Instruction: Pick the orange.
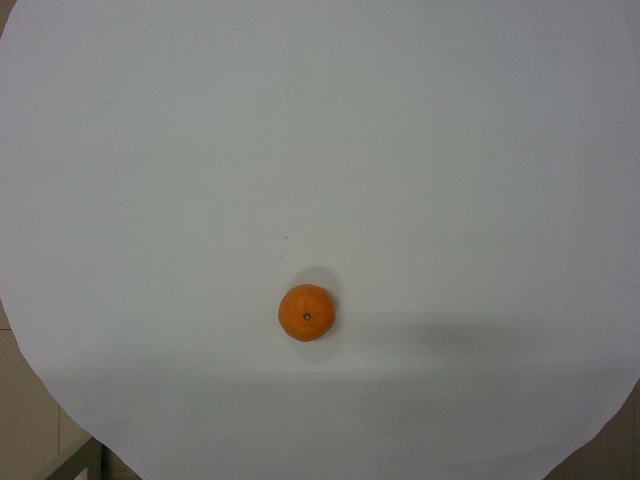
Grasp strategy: vertical